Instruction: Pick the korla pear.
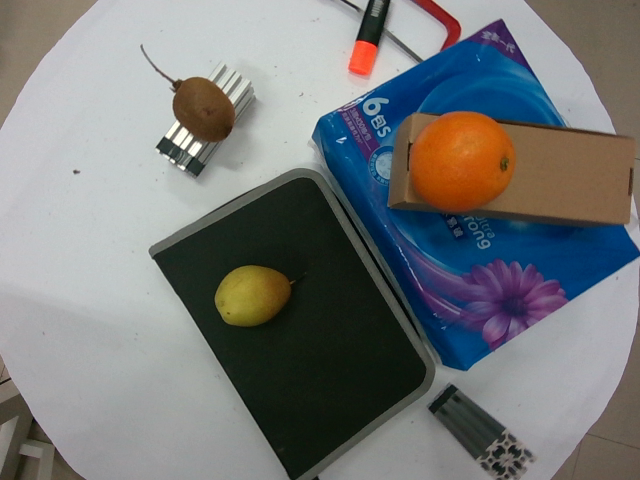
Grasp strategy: vertical